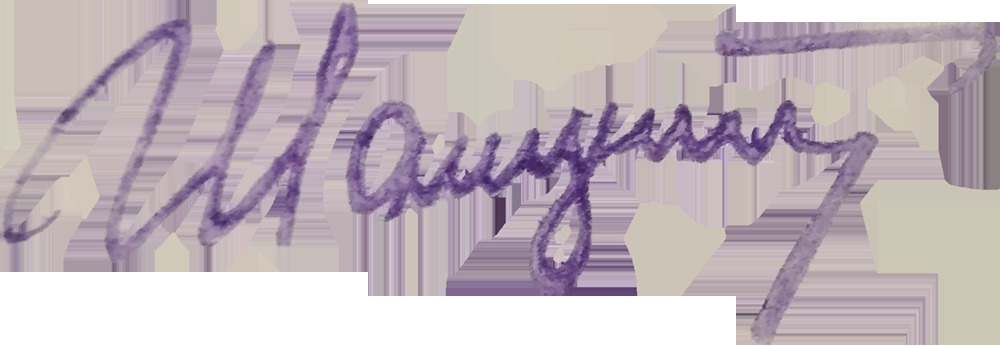
Signature of: tymofiy shamrylo